Question: How is the history relevant to the case?
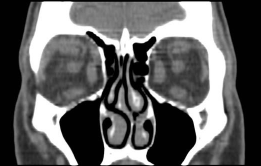
Answer: The patient's history of 45 year old male with known Graves' disease referred to ophthamology for proptosis. is key in understanding the case.